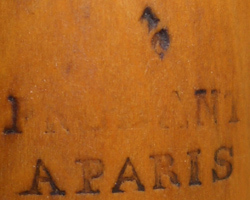
Signature of: prudent